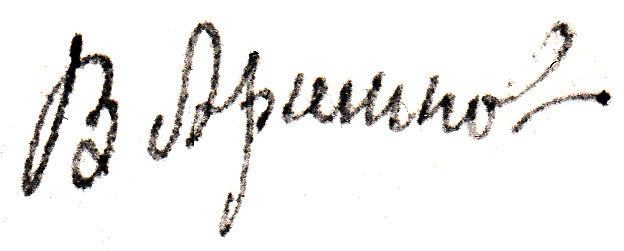
Signature of: vladimir arshinov